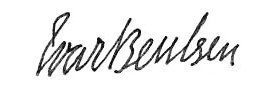
Signature of: ivar bentsen